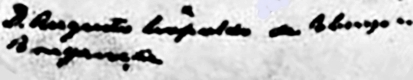
Signature of: prince august leopold of saxe coburg kohary